Question: What is the main concern?
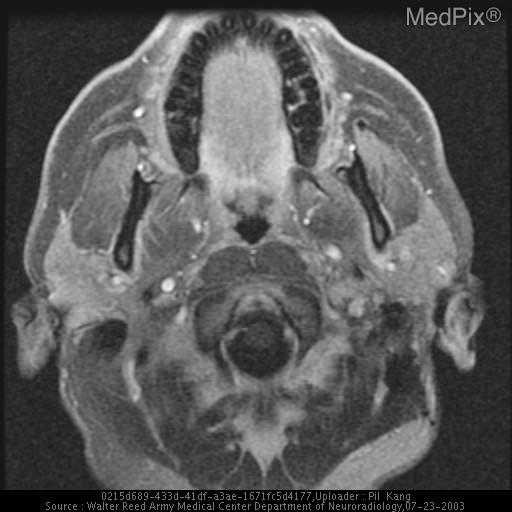
Answer: The findings suggest Multiple MR sequences of the neck demonstrate a lobulated mass at the prior surgical site with intermediate T1 signal, high T2 signal, and enhancement.  Is this recurrence or changes induced by surgery and/or radiation?

Coregistered SPECT/CT images after the administration of In-111-octreotide demonstrates a focus of increased radiotracer uptake at the left neck corresponding to the area in question demonstrated on MR.  This is a recurrence of patient's known paraganglioma.. Multiple MR sequences demonstrate a mass-like area at the left suprahyoid neck known to be the patient's prior surgical site for removal of a paraganglioma, demonstrating intermediate T1 signal, high T2 signal, and enhancement.  Is this recurrence or surgical and/or radiation-induced change?. The patient might have a history of Patient with prior history of left paraganglioma at the carotid bifurcation, with recent MR suggestive of recurrence..